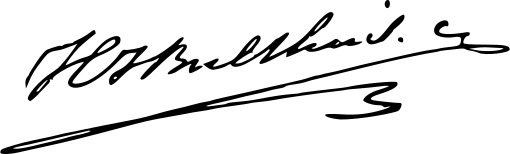
Signature of: hendrik bulthuis